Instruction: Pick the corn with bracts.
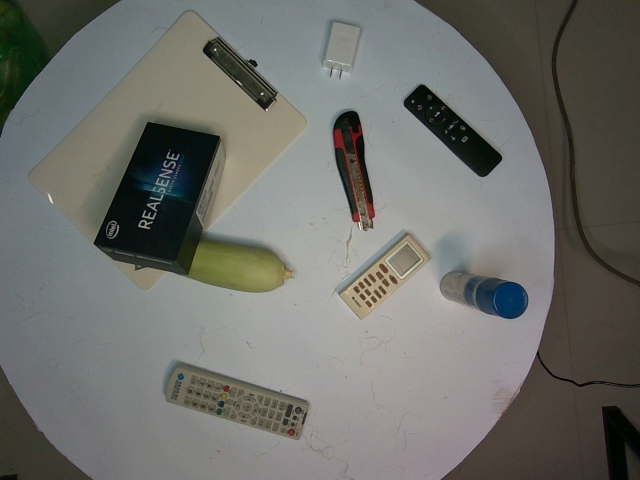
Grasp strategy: vertical